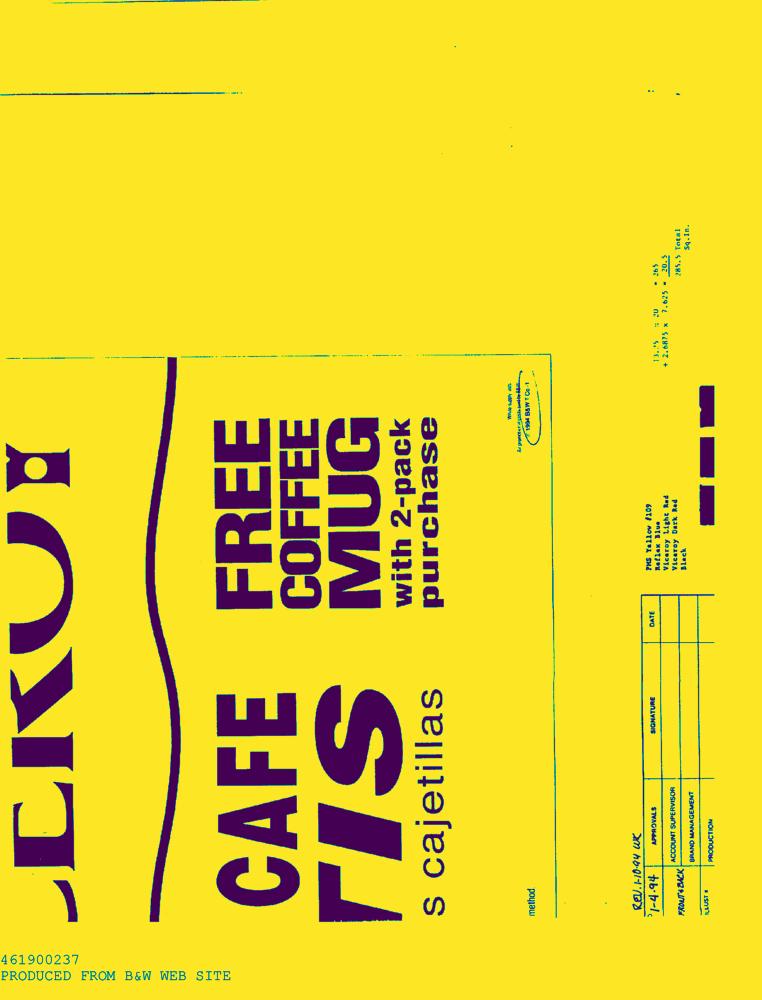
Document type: AD